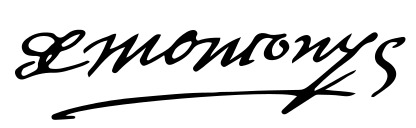
Signature of: q131763704